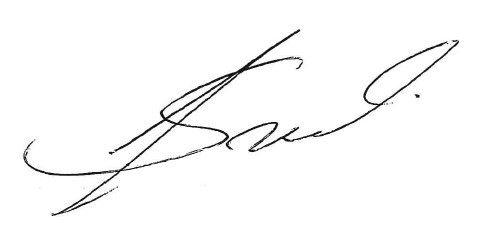
Signature of: łukasz szumowski